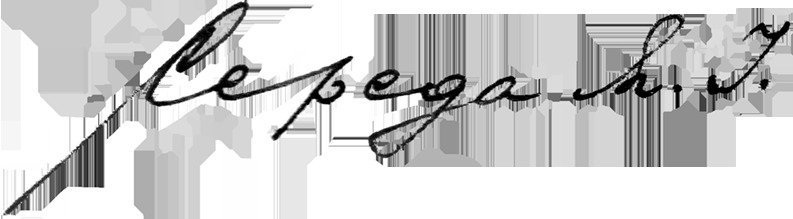
Signature of: q4417471